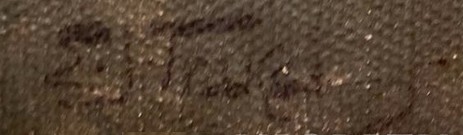
Signature of: ladislav trakal